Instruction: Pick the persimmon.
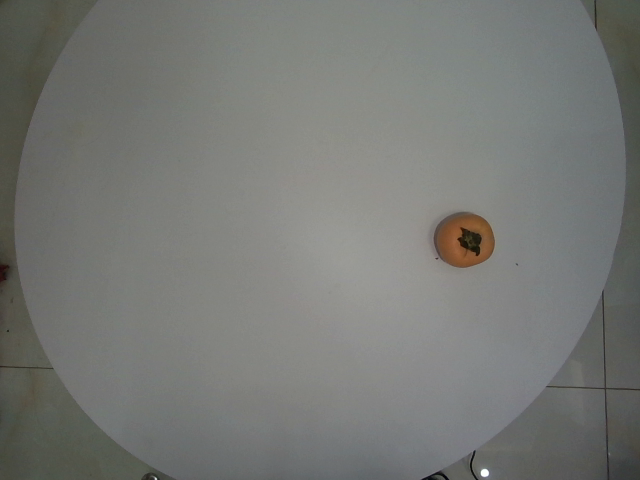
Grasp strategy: vertical